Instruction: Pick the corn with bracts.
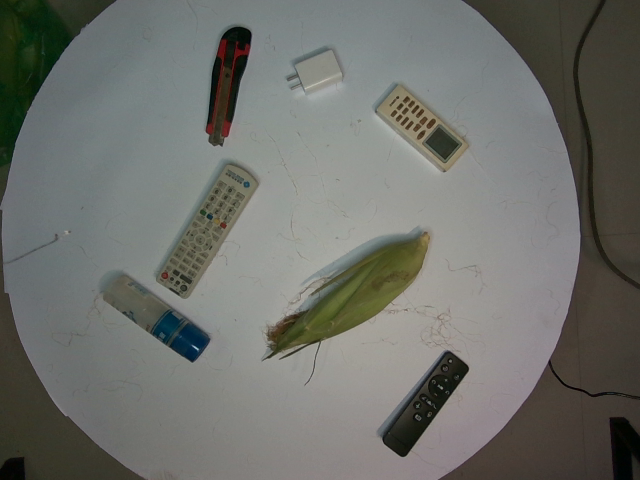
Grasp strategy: vertical